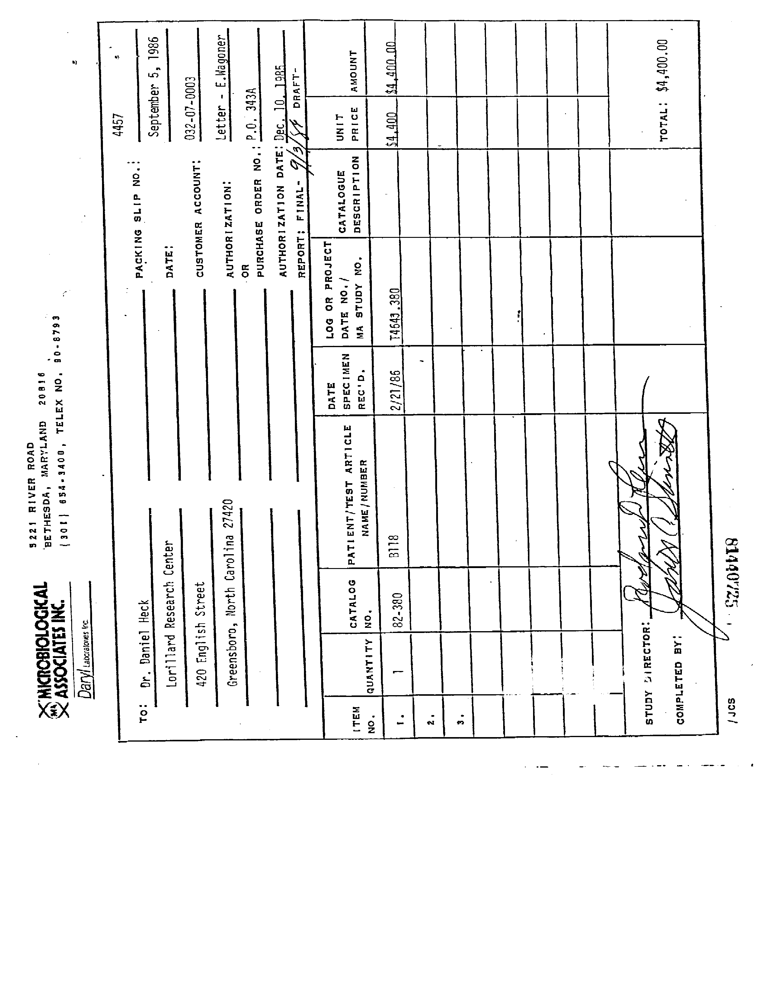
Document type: Invoice